Question: Talk about the condition:
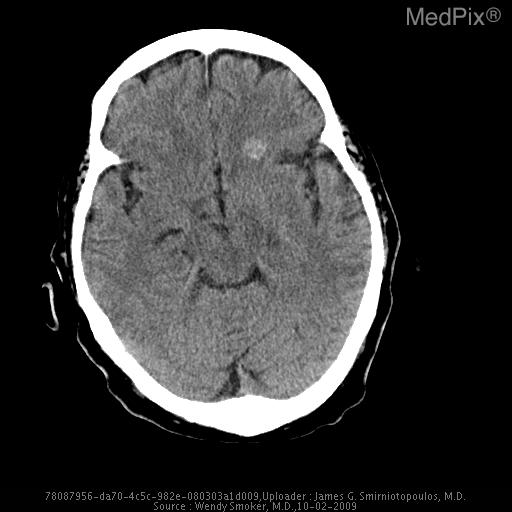
Answer: The disease is discussed as: Cavernous Angiomas make up approximately 10-15% of vascular malformations of the brain. They consist of large sinusoidal vascular spaces which lack normal endothelial tight juctions.  As a result, bleeding is frequent.  The majority of bleeds from these lesions, however, are subclinical with nearly 100% demonstrating hemosiderin staining of the adjacent parenchyma at diagnosis.  There is a 0.5-1% incidence of symptomatic hemmorhage/year.  The most common clinical presentation as a result of hemmorhage is the development of seizures or progressive neurologic deficits, with a seizure disorder being the presenting symptom in approximately 50% of patients with cavernous angiomas.  The degree to which a lesion is symptomatic is,like most CNS abnormalities, dependent on location. Brainstem lesions tend to present earlier with neurologic deficits.

Cavernous angiomas may occur anywhere within the CNS with roughly 3/4 occurring supratentorially, 1/4 within the posterior fossa and brainstem, and occasional lesions within the spinal cord.  While the occurrence may be sporadic, there is a strong familial association identified where close to 80% of members of affected families may demonstrate lesions.  In about 50% of patients the lesions will be multiple.  Whenever more than one cavernous malformation is identified in the CNS, there is probably an autosomal dominant inheritence.  This should prompt an evaluation of all first-degree relatives.

Imaging findings are related to the degree of prior hemmorhage of the lesions.  On CT, these lesions may be heavily calcified.  MR often demonstrates blood products of various ages centrally and a rim of hemosiderin peripherally.  Gradient-echo images may be helpful in identification of small lesions secondary to the gradient suseptibility or characteristic "blooming" artifact produced by hemosiderin.  Following contrast administration, on either CT or MR, variable enhancement may occur.